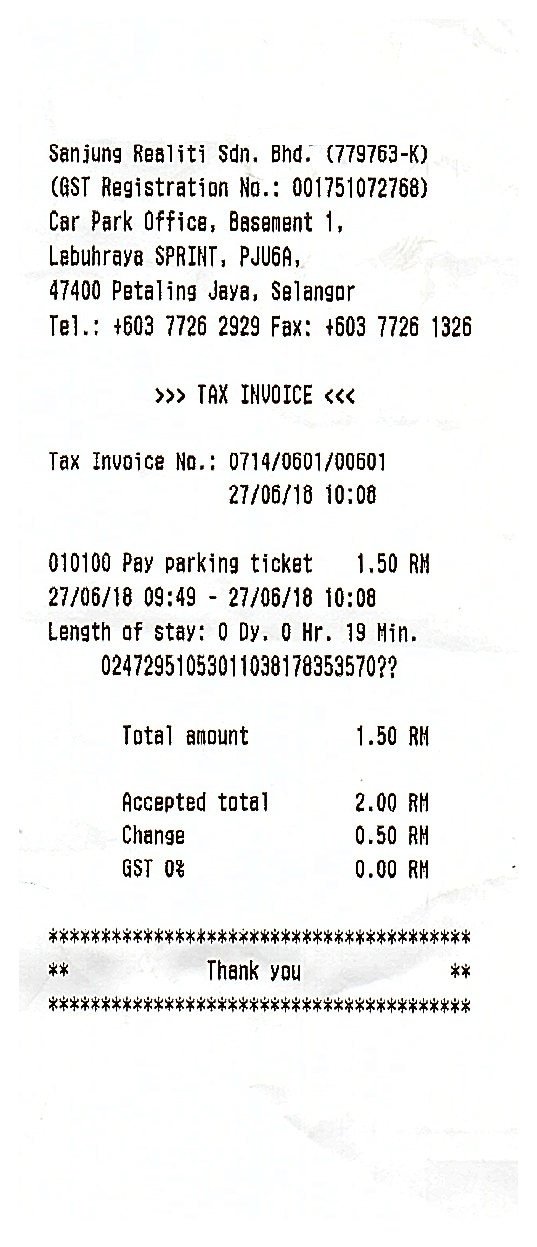
SANJUNG REALITI SDN. BHD. (779763-K)
(GST REGISTRATION NO.: 001751072768)
CAR PARK OFFICE, BASEMANT 1,
LABUHRAYA SPRINT, PJU6A,
47400 PETALING JAYA, SELANGOR
TEL.: +603 7726 2929 FAX: +603 7726 1326
TAX INVOICE
TAX INVOICE NO.: 0714/0601/00601
27/06/18 10:08
010100 PAY PARKING TICKET
1.50 RM
27/06/18 09:49 - 27/06/18 10:08
LENGTH OF STAY: 0 DY. 0 HR. 19 MIN.
02472951053011038178353570??
TOTAL AMOUNT
1.50 RM
ACCEPTED TOTAL
2.00 RM
CHANGE
0.50 RM
GST 0%
0.00 RM
THANK YOU